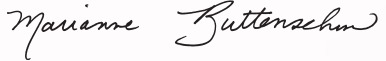
Signature of: marianne buttenschon